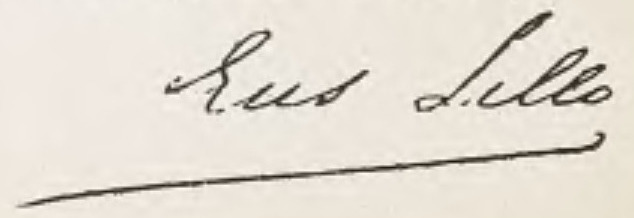
Signature of: eusebio lillo